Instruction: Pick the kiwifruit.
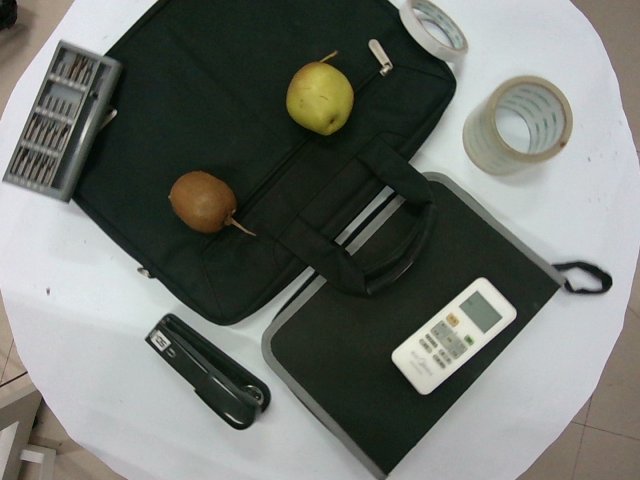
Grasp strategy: vertical